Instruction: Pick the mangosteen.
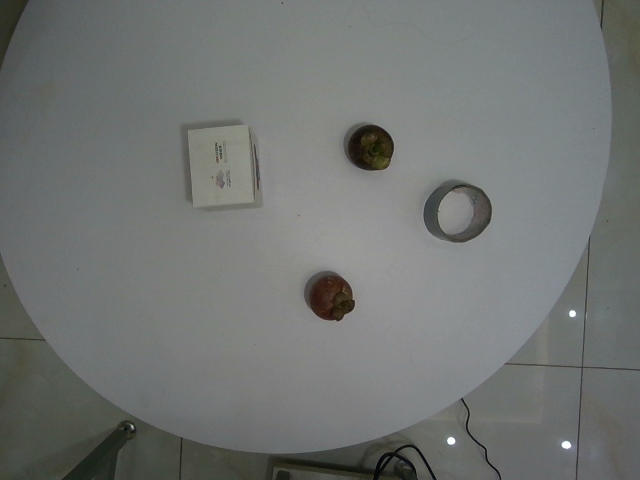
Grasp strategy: vertical